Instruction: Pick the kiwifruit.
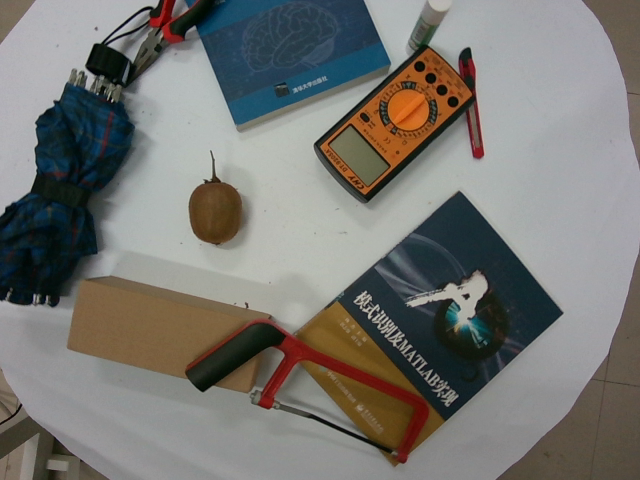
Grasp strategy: vertical